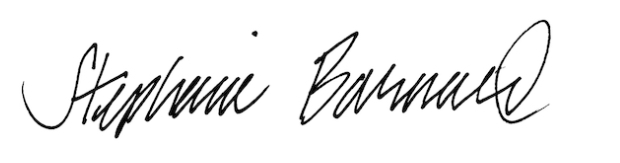
Signature of: stephanie barnard